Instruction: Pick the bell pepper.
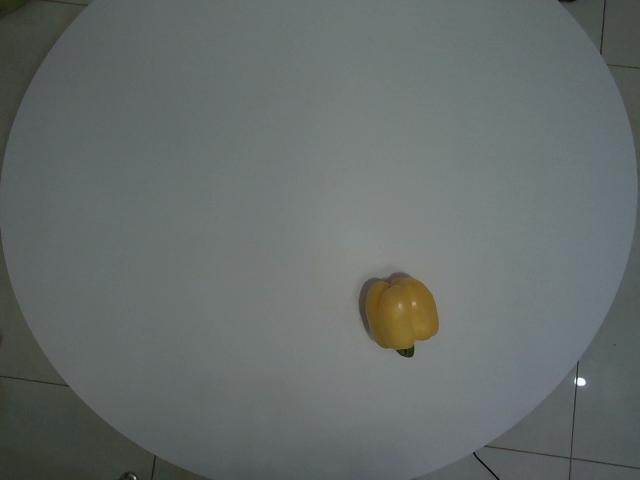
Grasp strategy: vertical